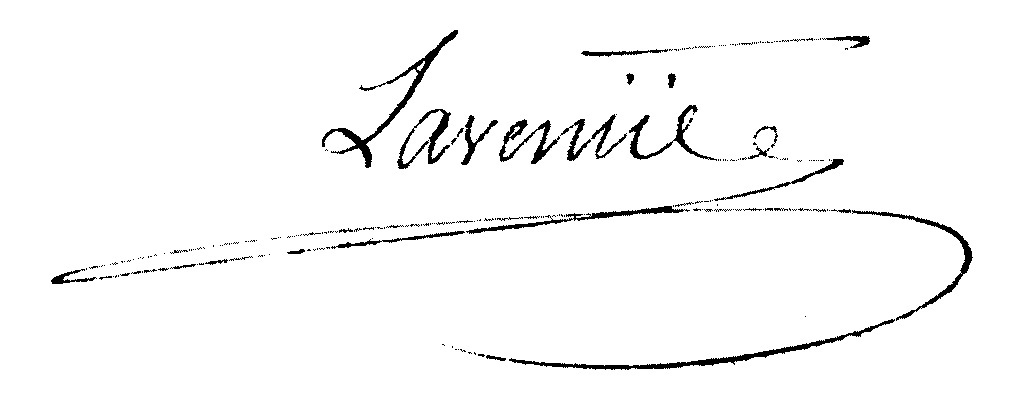
Signature of: raymond lavenue